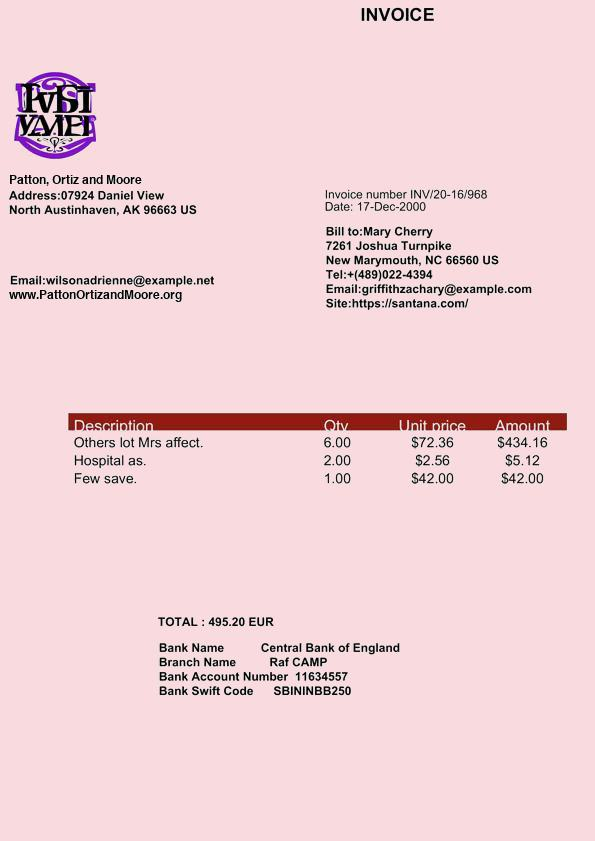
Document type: Invoice